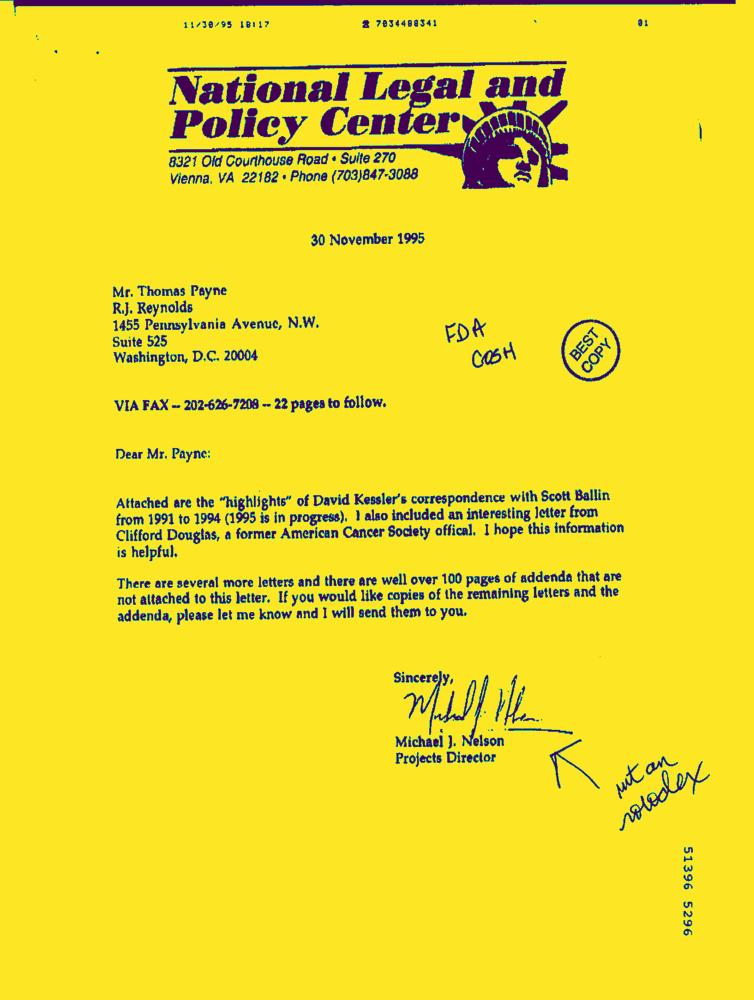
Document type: Letter-Doc